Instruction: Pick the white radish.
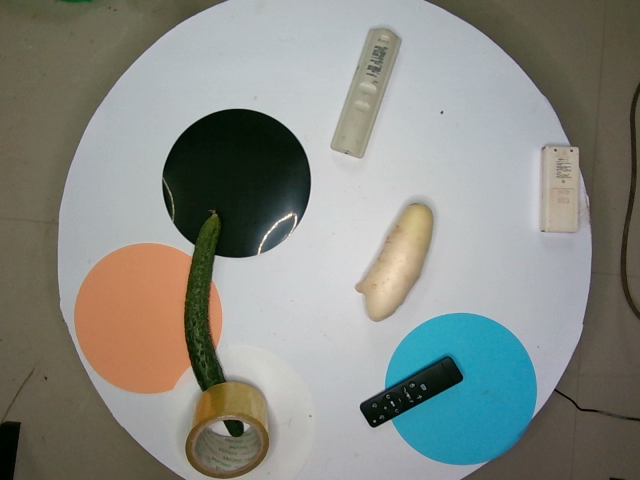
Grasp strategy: vertical